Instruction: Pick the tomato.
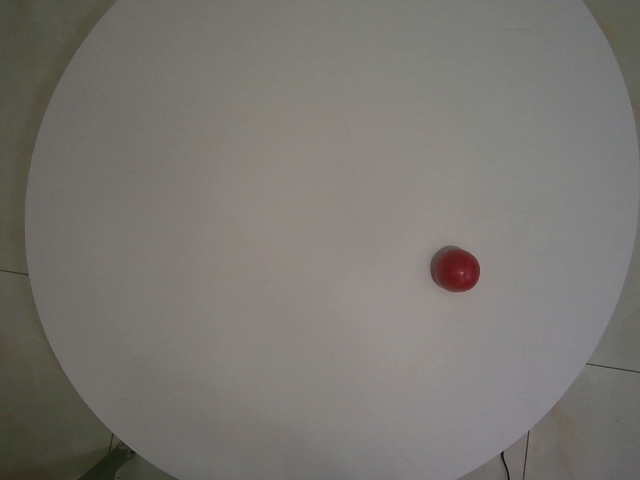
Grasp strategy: vertical